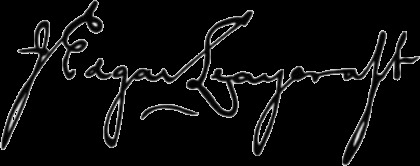
Signature of: john edgar leaycraft